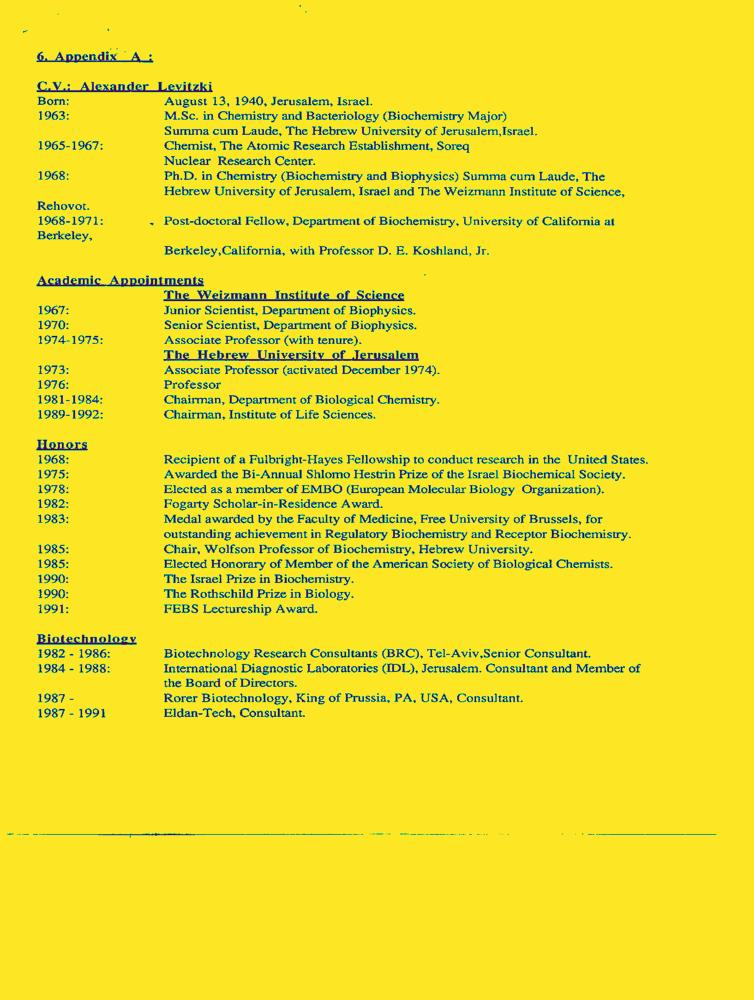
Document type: Resume-Doc